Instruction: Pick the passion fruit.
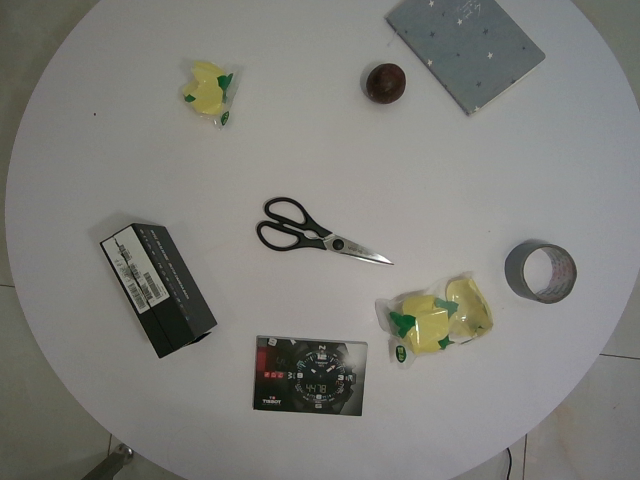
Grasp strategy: vertical